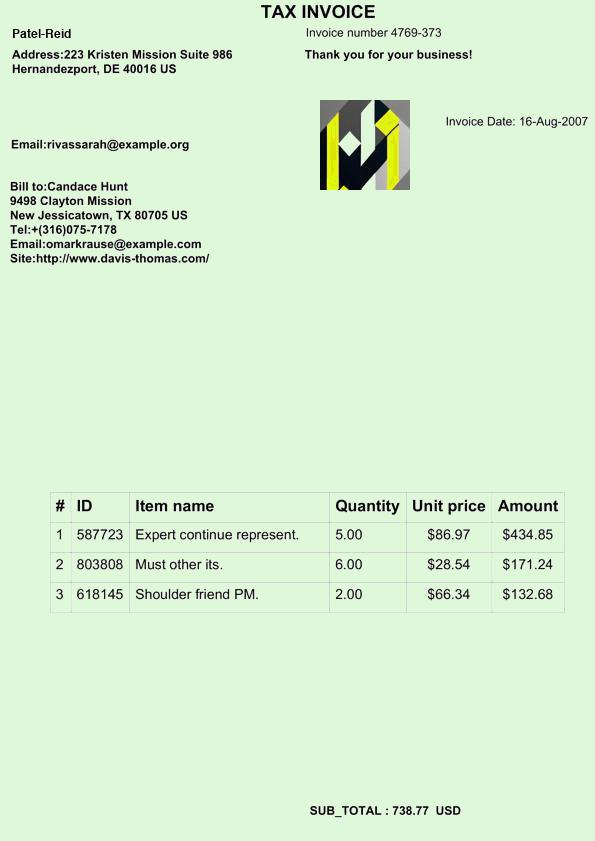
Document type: Invoice